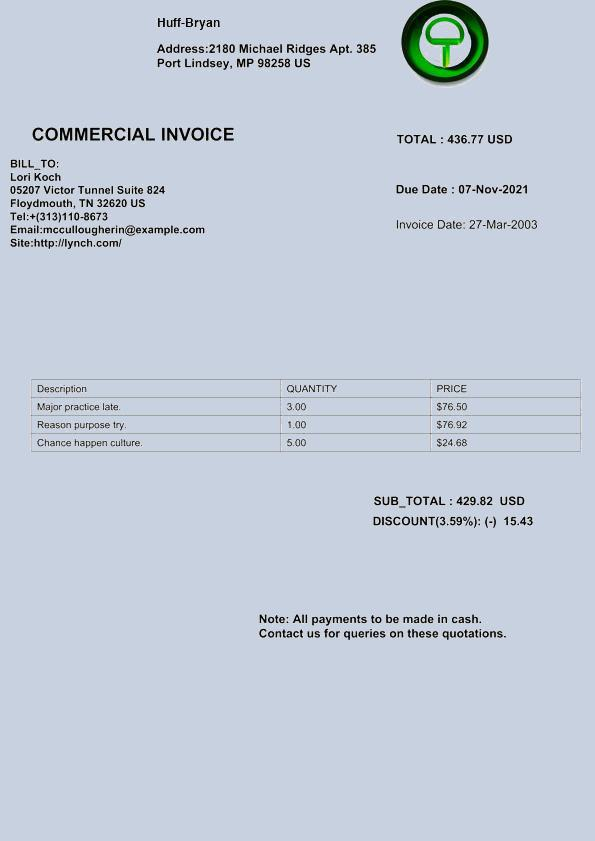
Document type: Invoice